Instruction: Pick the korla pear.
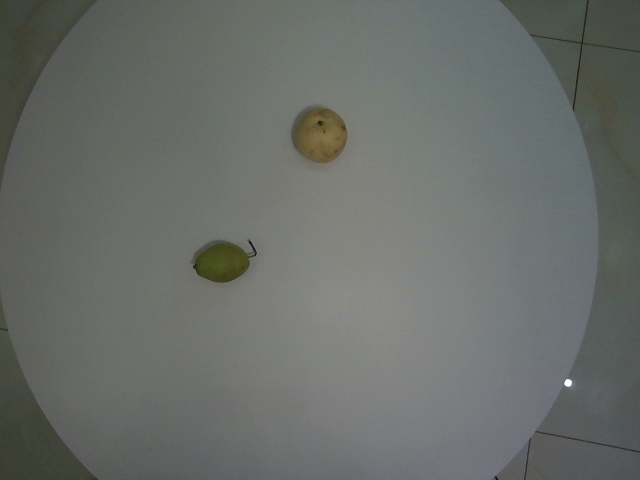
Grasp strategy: vertical